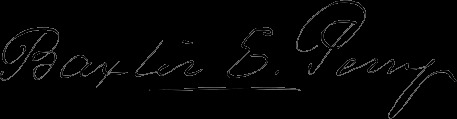
Signature of: baxter edwards perry